Question: What do the imaging results show?
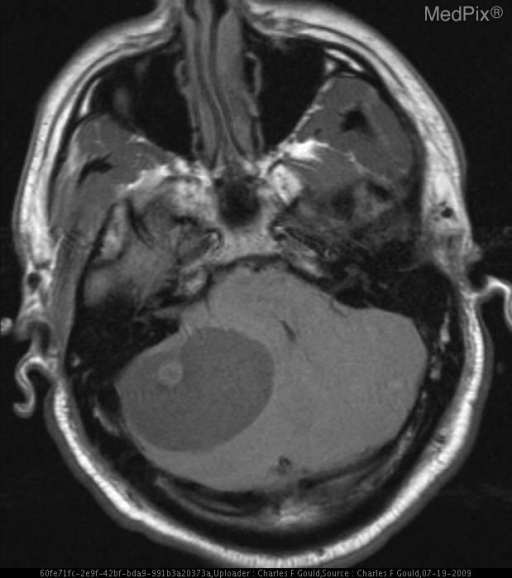
Answer: The imaging shows •  CT: Well-marginated low-density cystic appearing cerebellar mass with a mural nodule.

•  MRI: T1 hypointense / T2 Hyperintense cystic cerebellar lesion with isointense mural nodule. T1 hypointense cystic cerebellar lesion with isointense mural nodule..